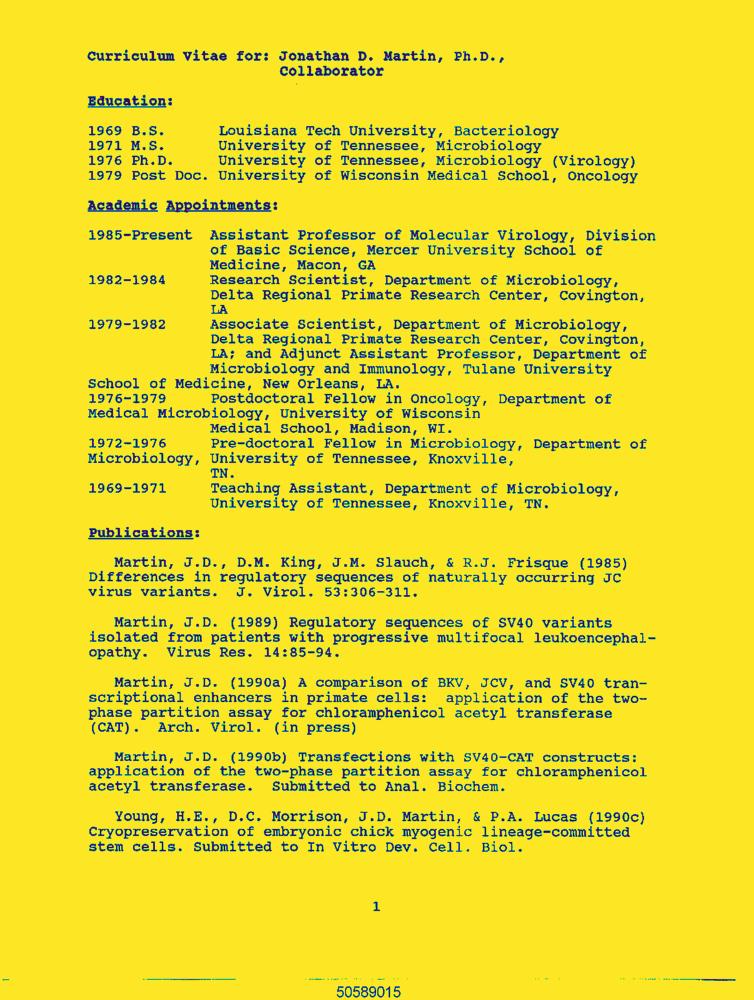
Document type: Resume-Doc